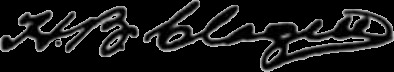
Signature of: henry black clagett